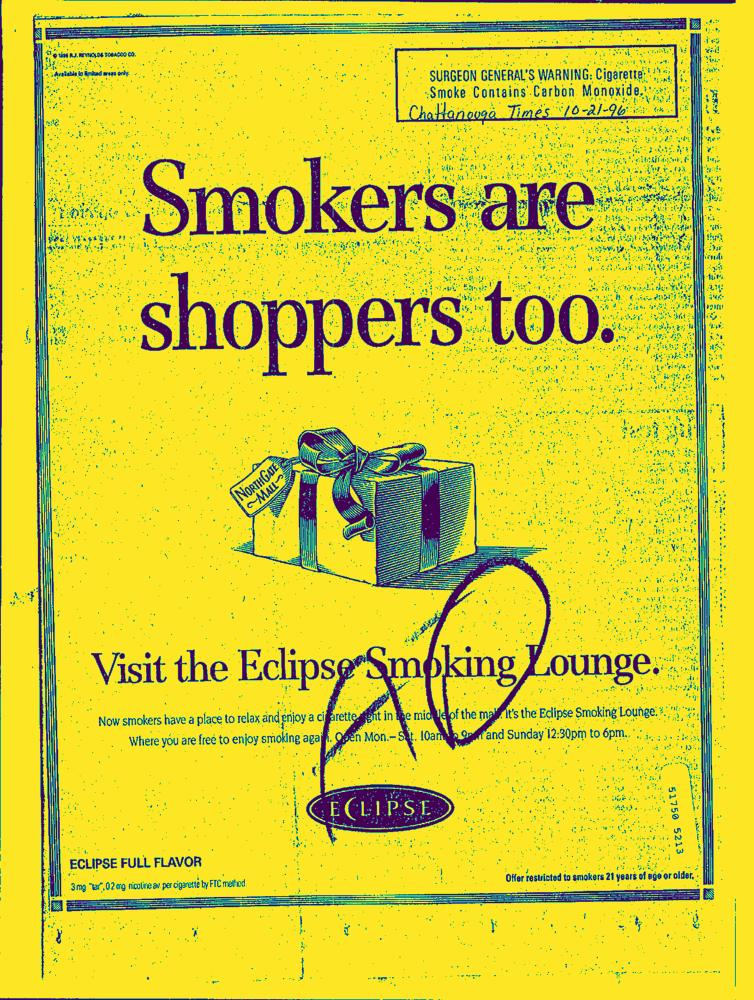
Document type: AD